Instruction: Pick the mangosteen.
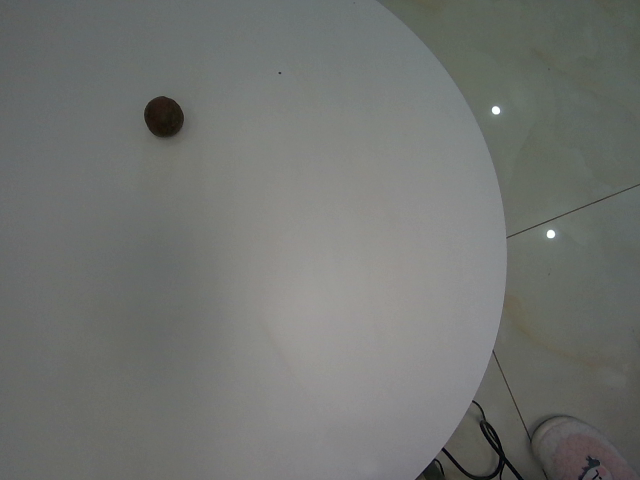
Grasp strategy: vertical